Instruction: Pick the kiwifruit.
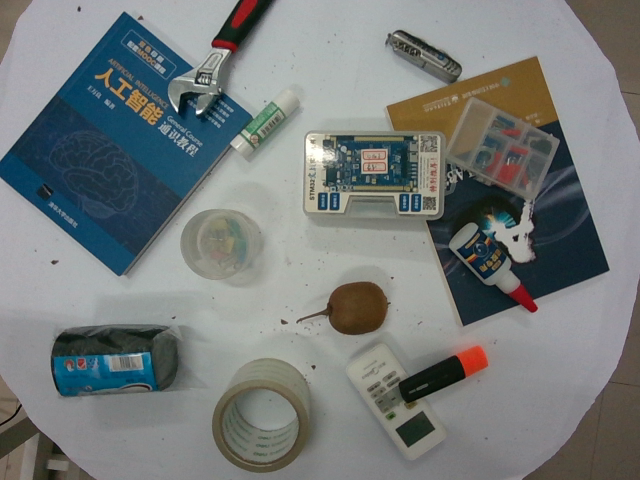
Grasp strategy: vertical